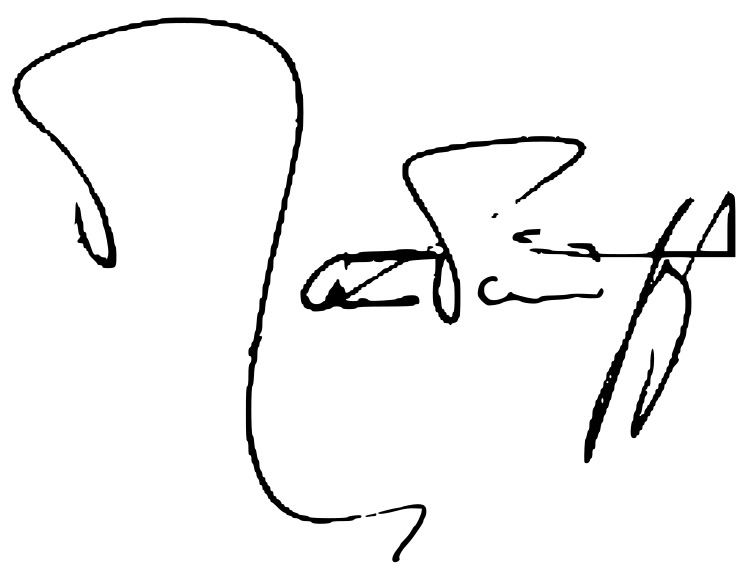
Signature of: vinicio cerezo